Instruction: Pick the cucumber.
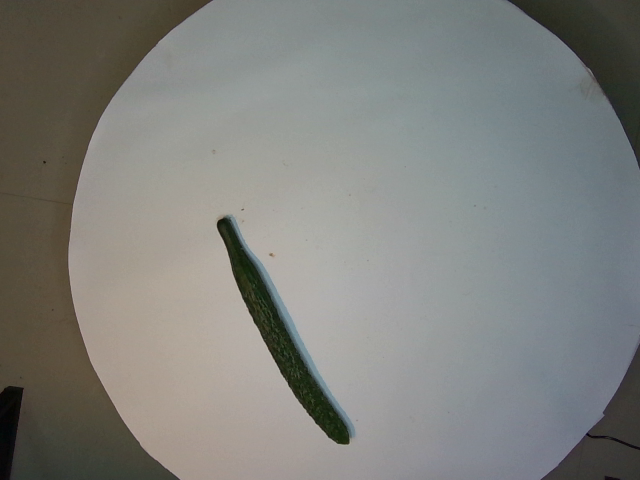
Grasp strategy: vertical